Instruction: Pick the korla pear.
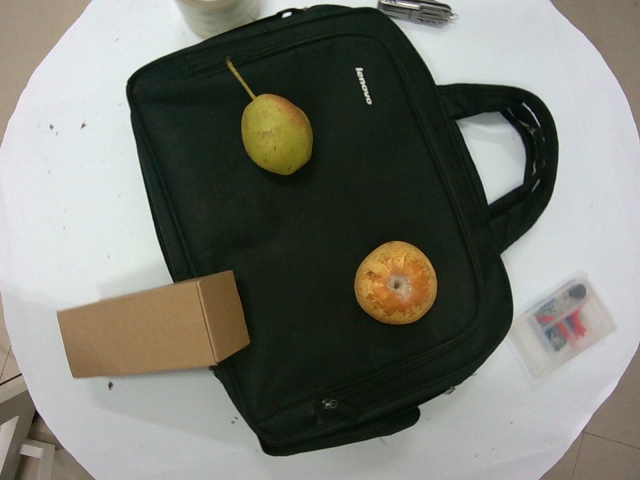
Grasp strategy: vertical